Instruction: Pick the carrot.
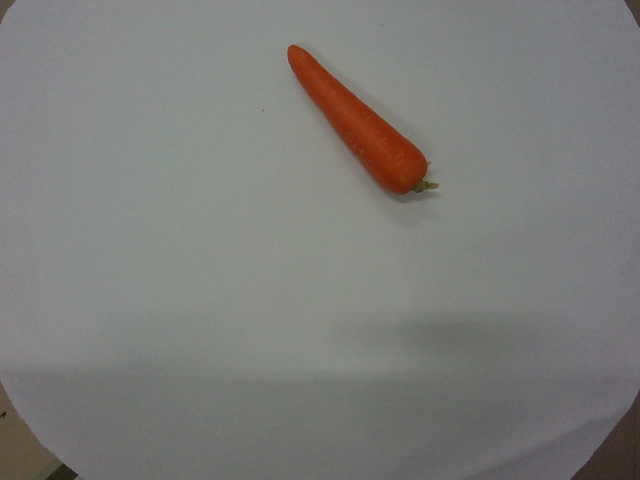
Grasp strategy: vertical